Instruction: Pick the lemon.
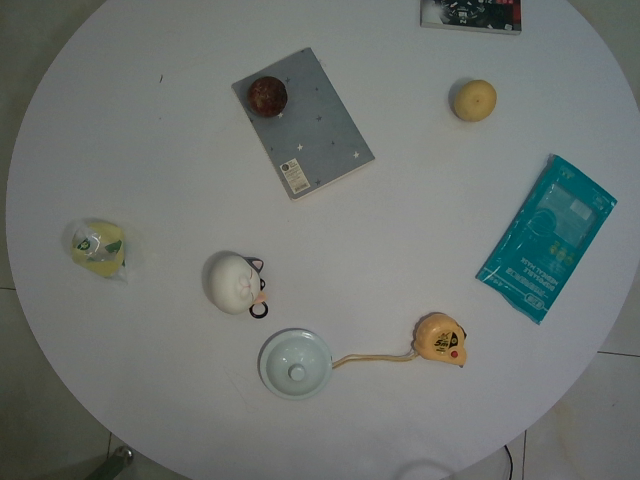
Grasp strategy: vertical